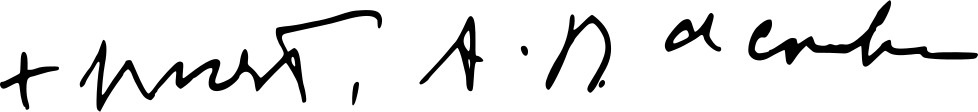
Signature of: ernesto sena de oliveira